Question: What do the imaging results show?
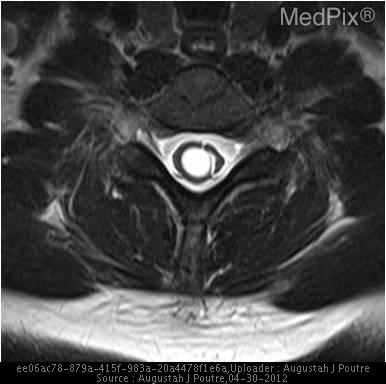
Answer: The imaging shows Low lying cerebellar tonsils with cervical cord syringohydromyelia. Axial T2 MR image through the cervical syrinx demonstrating intramedullary fluid signal centrally within the cord..